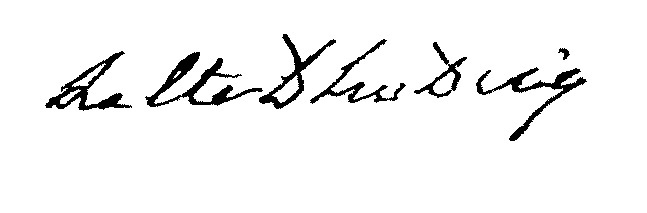
Signature of: jacques alexandre françois de courteville d hodicq